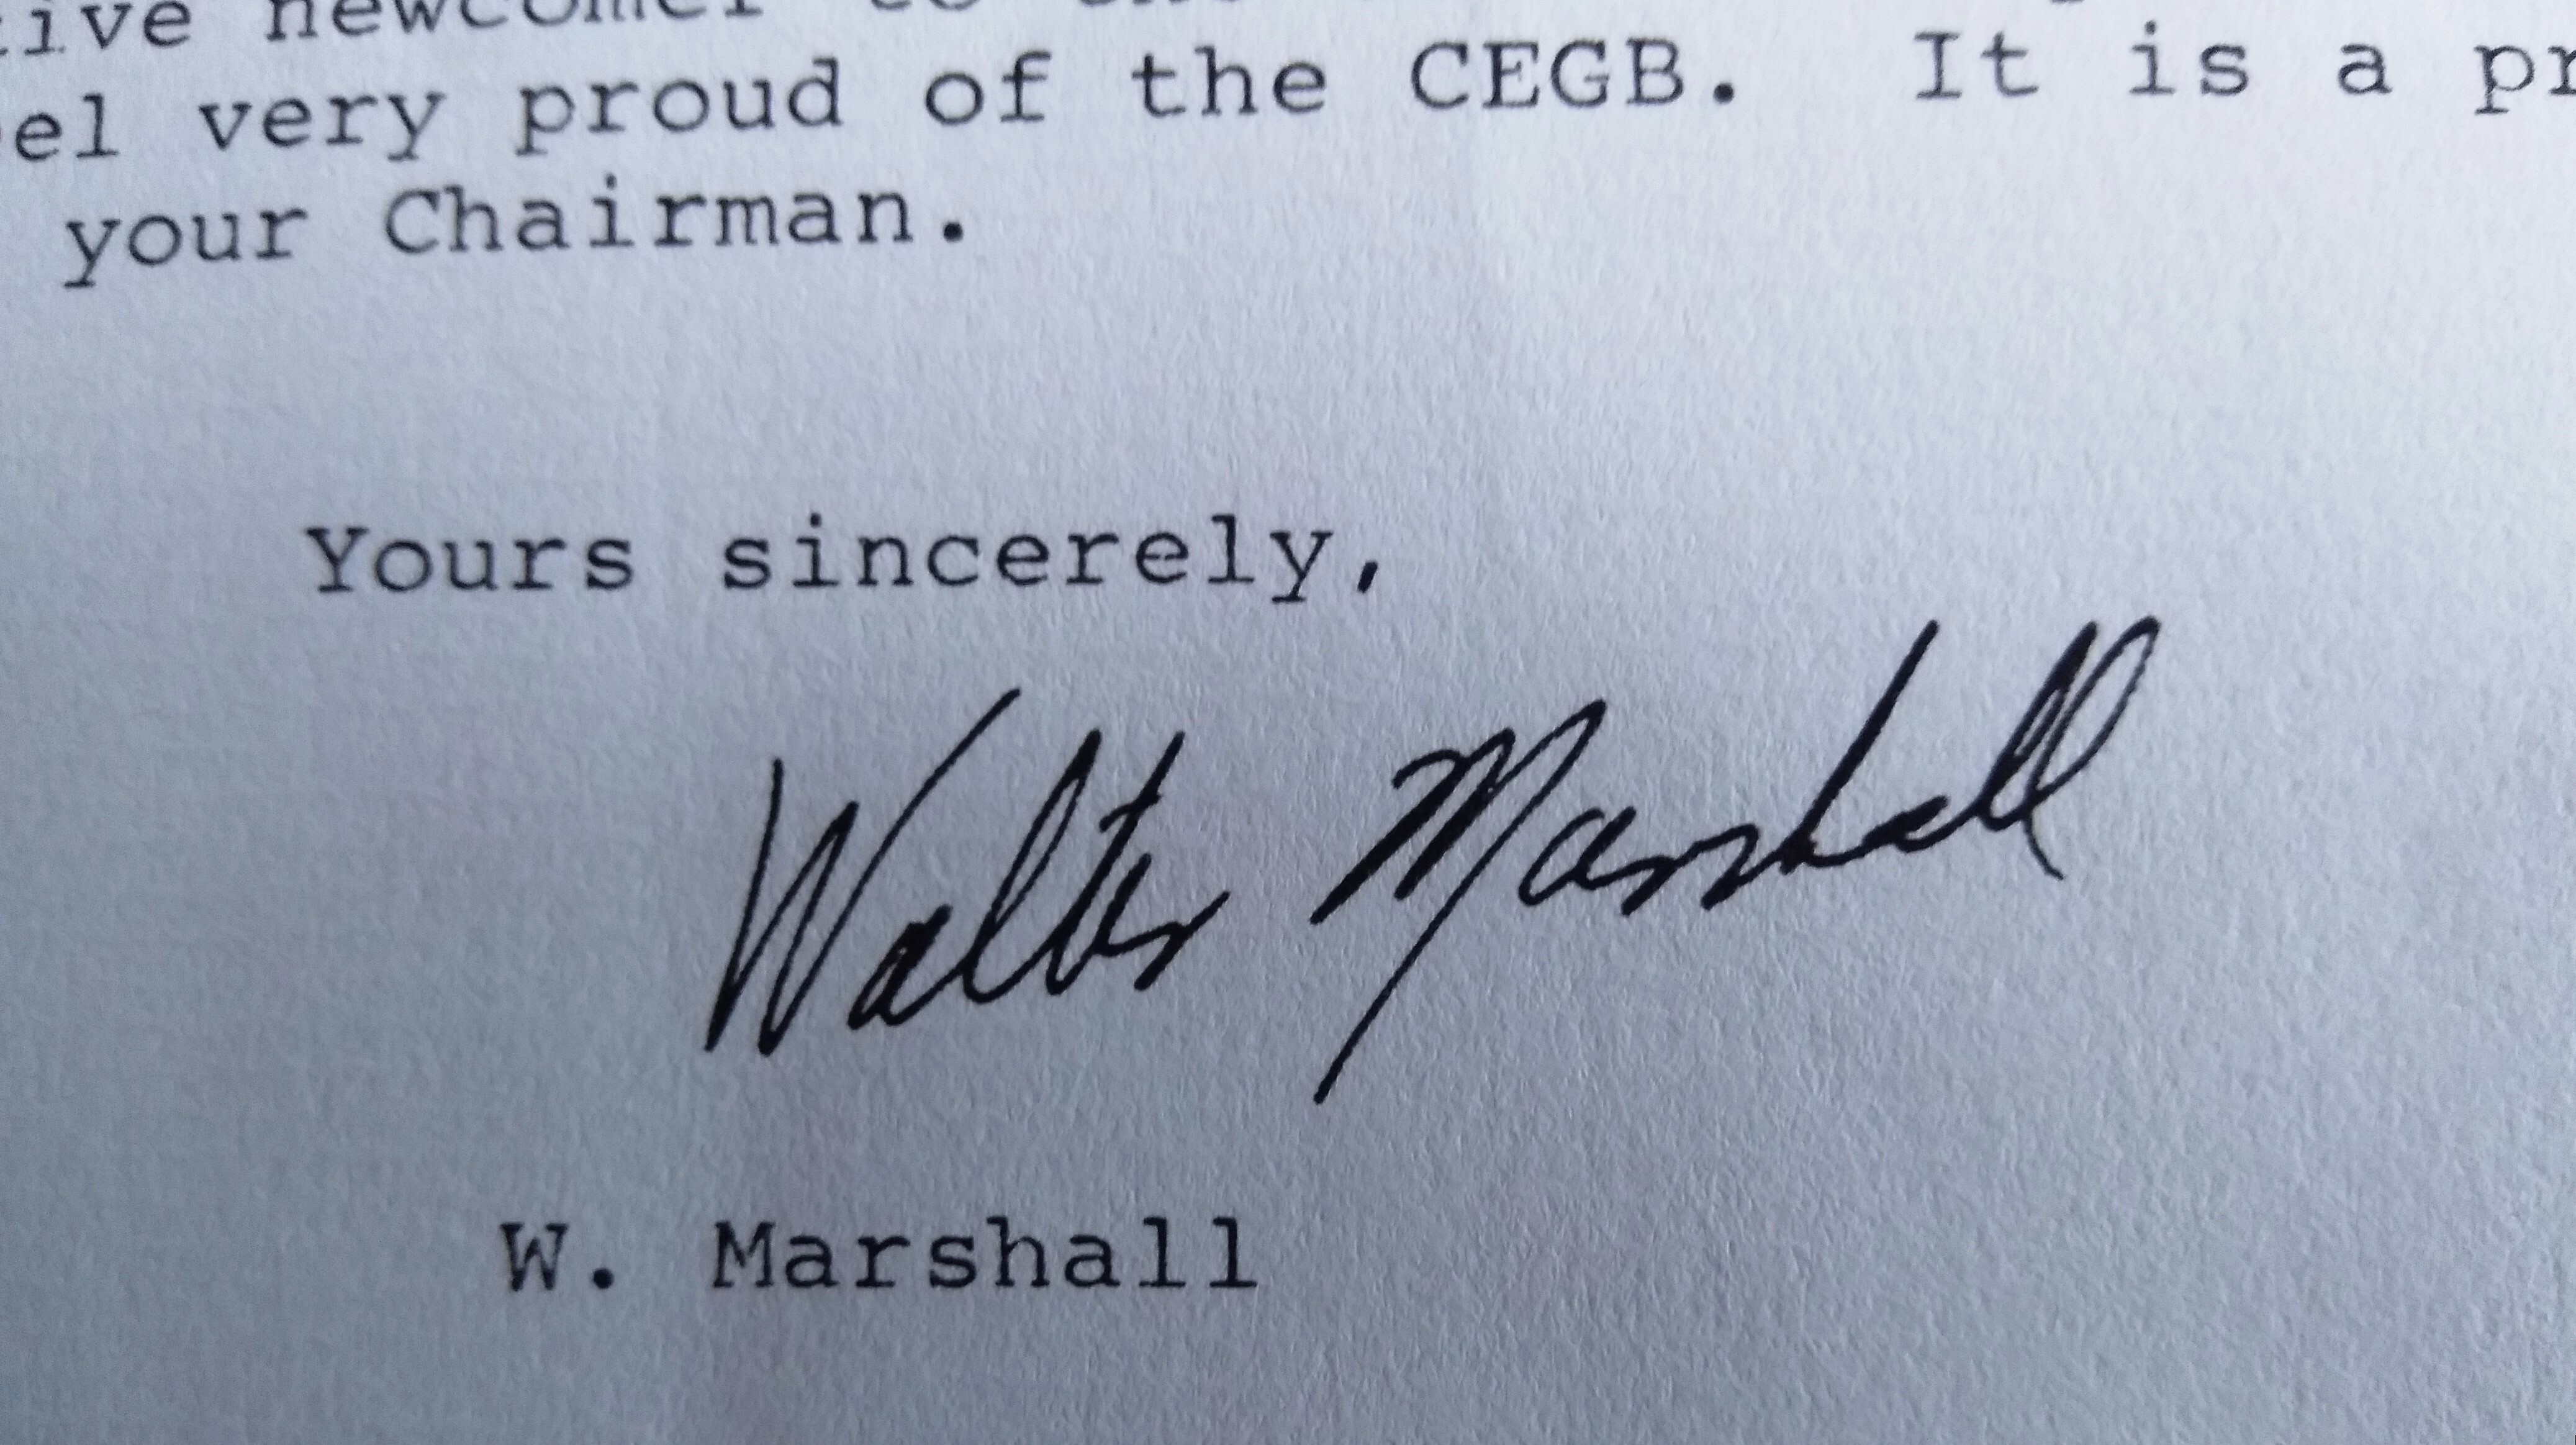
Signature of: walter marshall baron marshall of goring